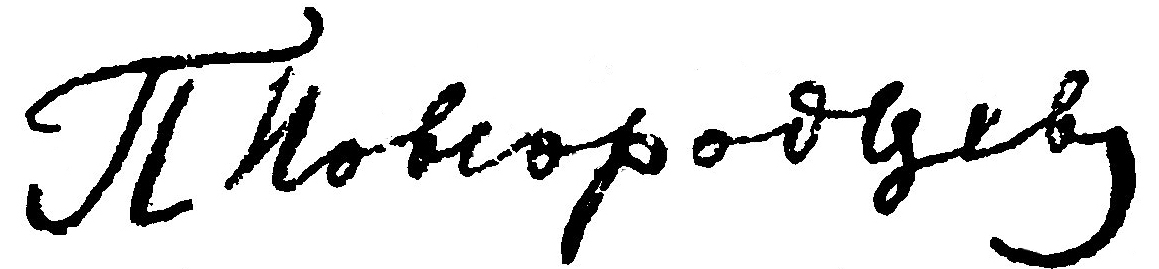
Signature of: pavel novgorodtsev